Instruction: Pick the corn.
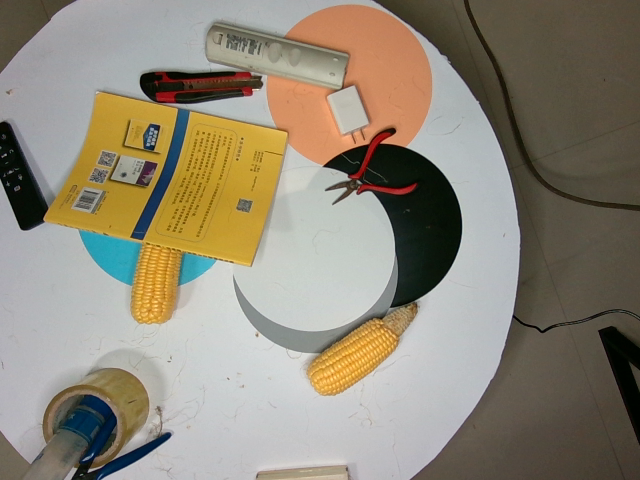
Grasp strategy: vertical